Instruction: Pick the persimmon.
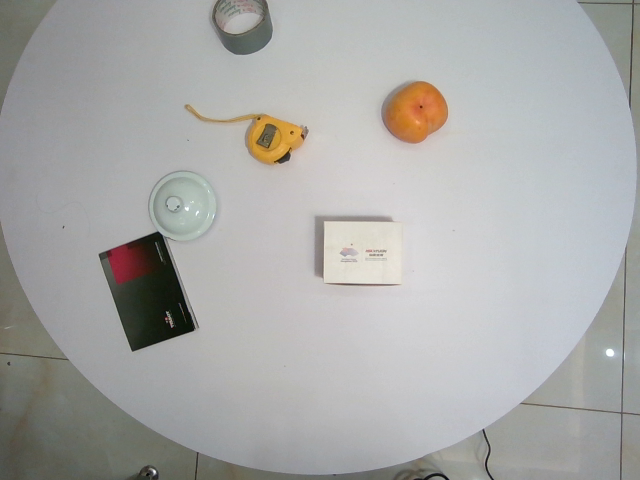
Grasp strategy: vertical